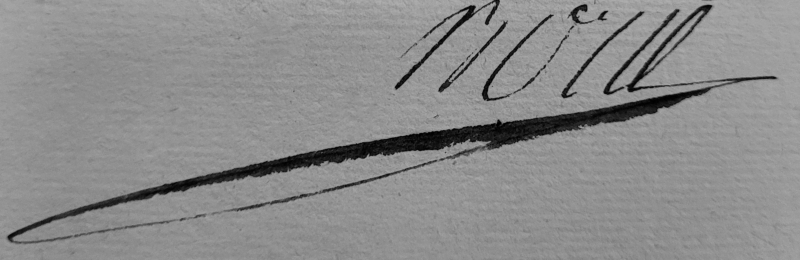
Signature of: nicolas yves borie